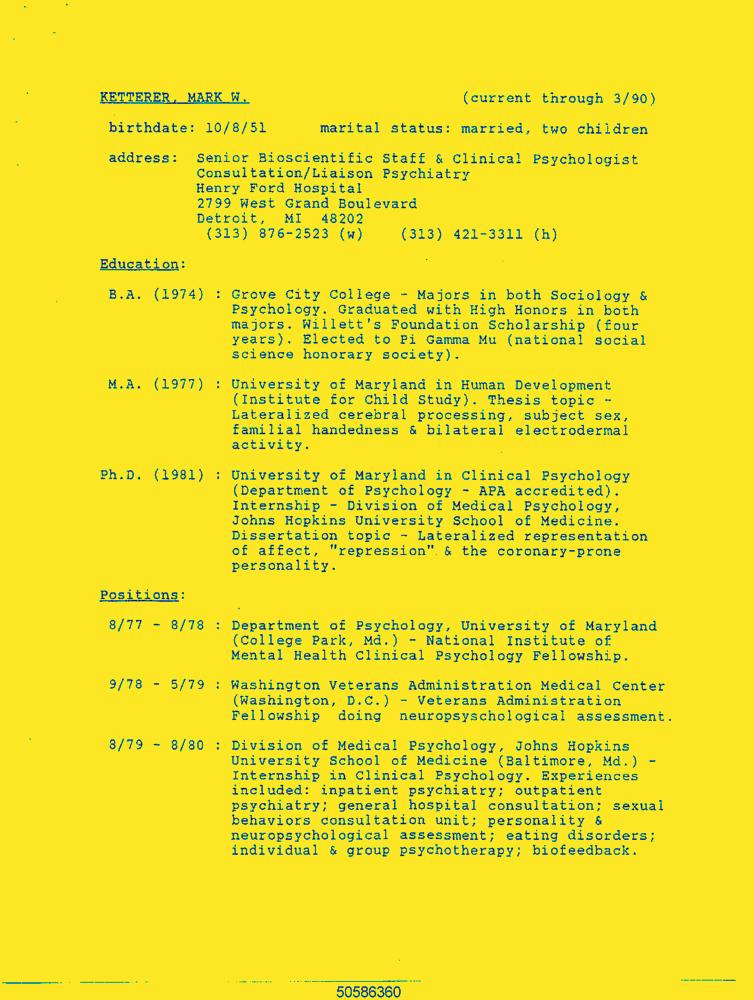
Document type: Resume-Doc